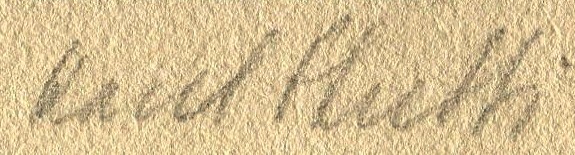
Signature of: karel stretti